Identify and extract the amount in words, amount in numbers, payee name, cheque date, and bank name from the image.
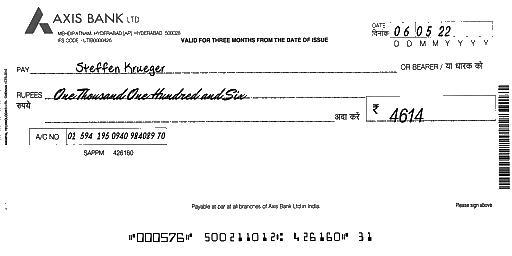
amt_in_words: One Thousand One Hundred and Six
amt_in_figures: 4614
payee_name: Steffen Krueger
bank_name: AXIS BANK
cheque_date: 06/05/22